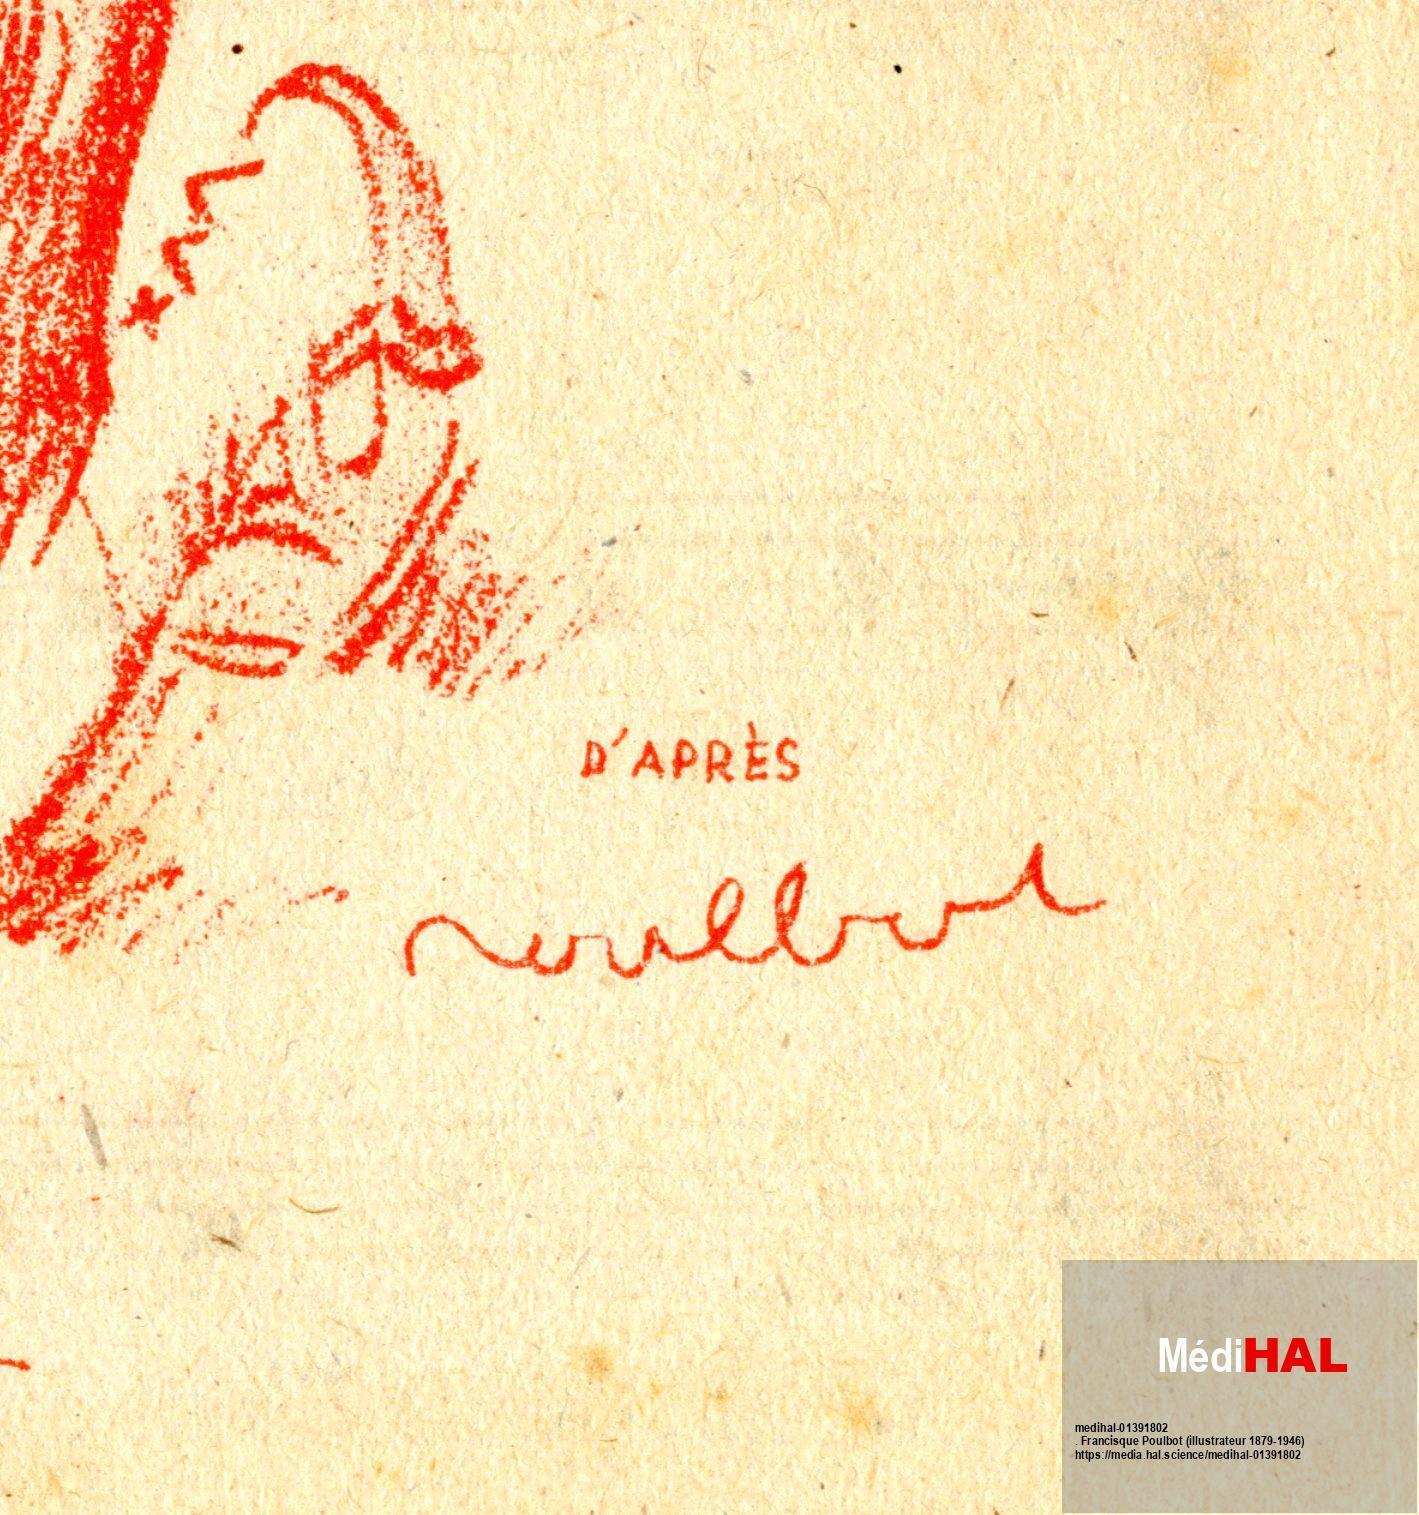
Signature of: q3082017